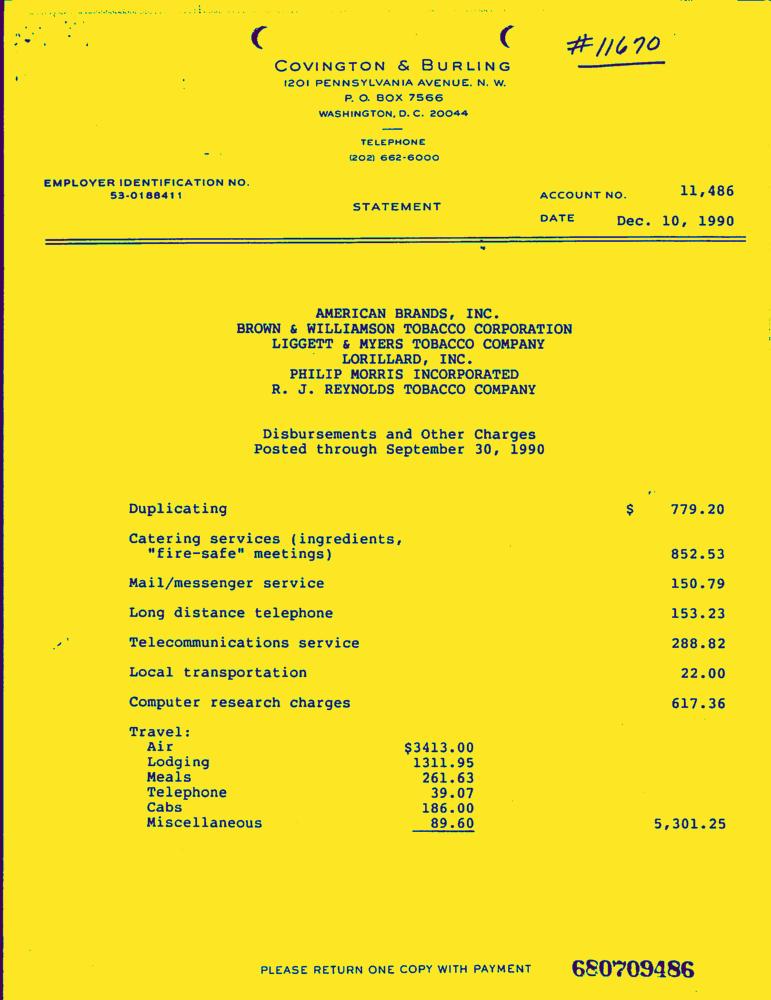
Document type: Invoice-Doc